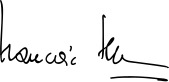
Signature of: françois fillon